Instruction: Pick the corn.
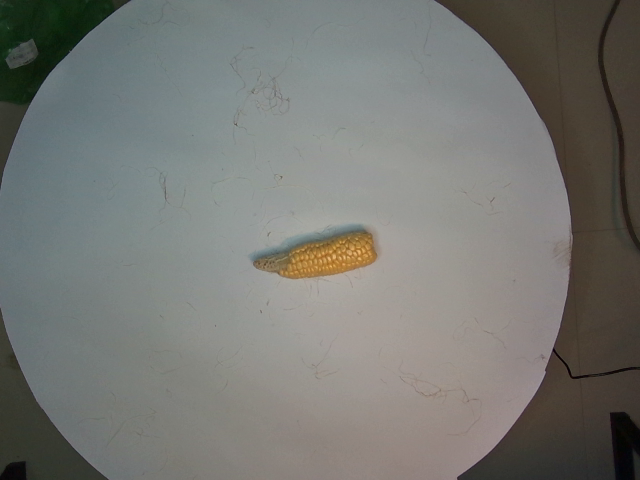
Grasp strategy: vertical